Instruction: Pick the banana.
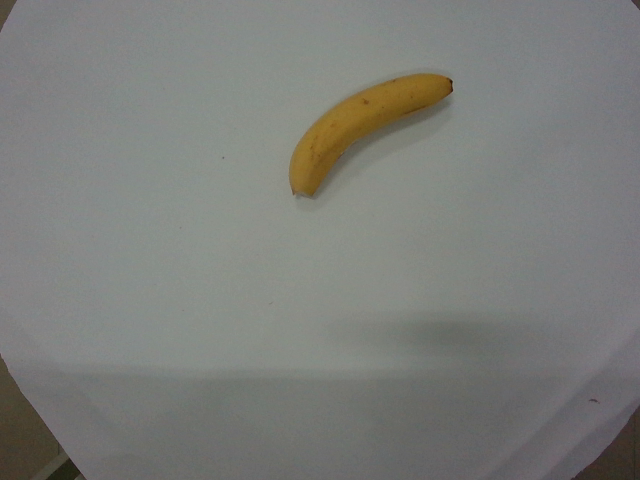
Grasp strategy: vertical